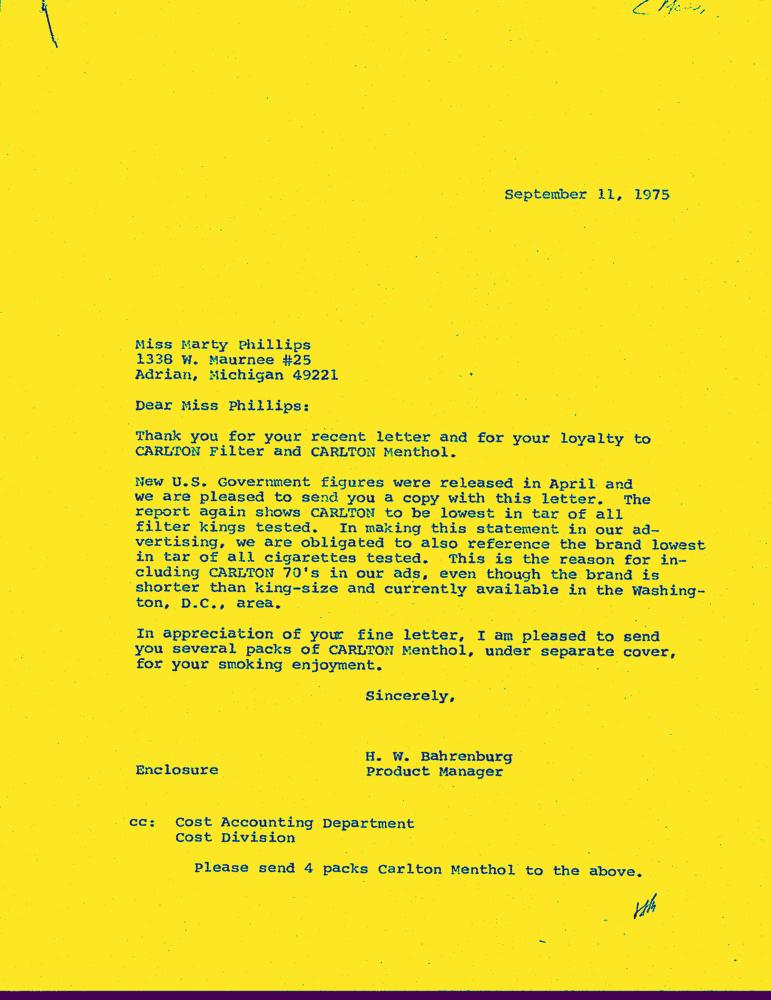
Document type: Letter-Doc